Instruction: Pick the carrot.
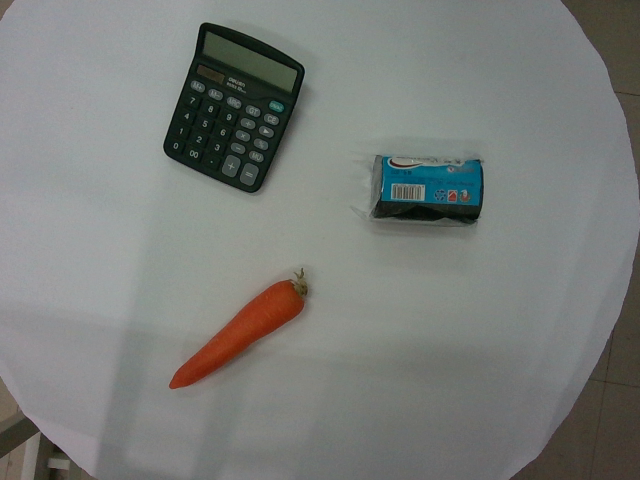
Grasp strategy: vertical